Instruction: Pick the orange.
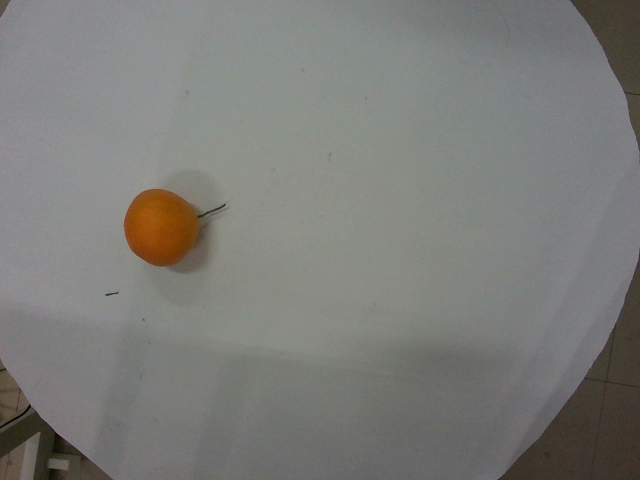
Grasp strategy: vertical